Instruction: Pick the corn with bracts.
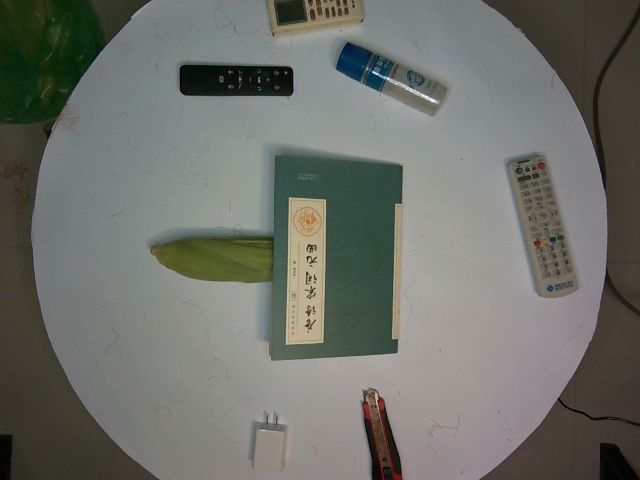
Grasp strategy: vertical